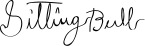
Signature of: sitting bull